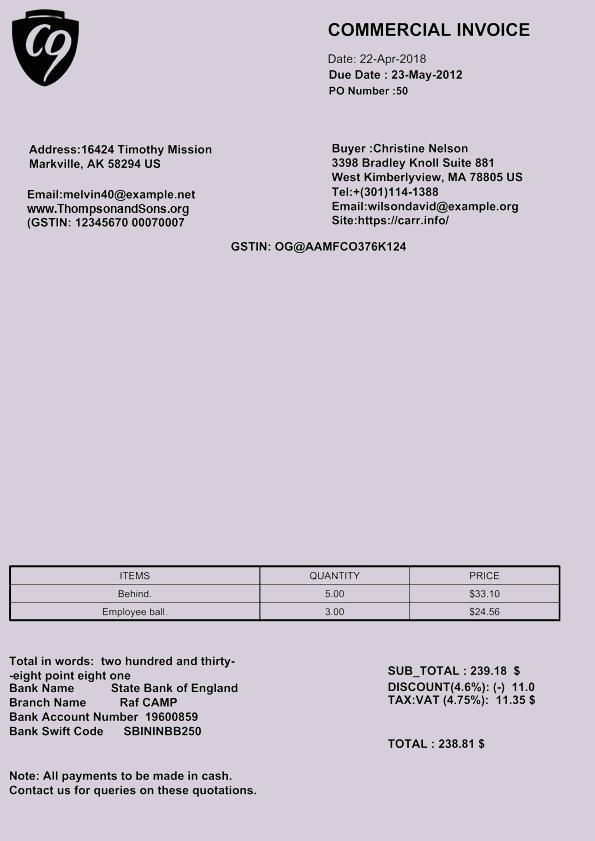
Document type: Invoice